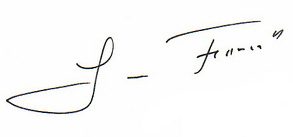
Signature of: leonel fernández